Please extract the written amount, numerical amount, recipient's name, date on the cheque, and the bank's name from the image.
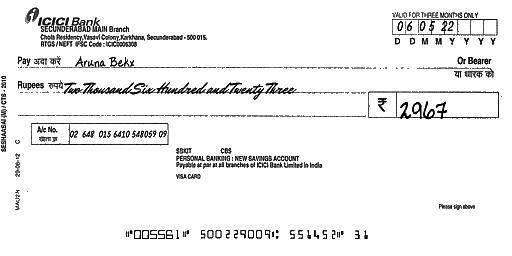
amt_in_words: Two Thousand Six Hundred and Twenty Three
amt_in_figures: 2967
payee_name: Aruna Bekx
bank_name: ICICI Bank
cheque_date: 06/05/22